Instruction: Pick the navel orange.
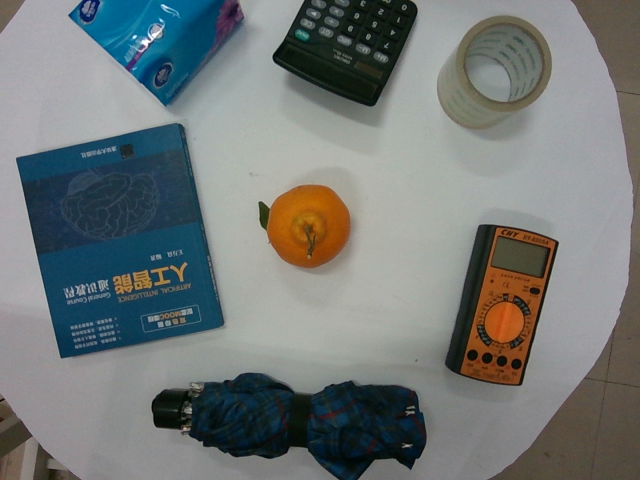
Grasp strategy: vertical